Question: What is the main concern?
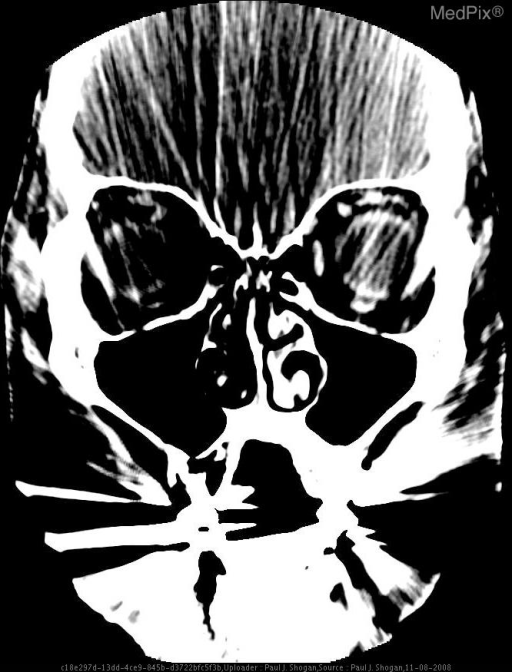
Answer: The findings suggest Contrast enhanced axial and coronal CT images reveal abnormal infiltration and thickening of the right preseptal soft tissues, extending into the right medial canthus. No postseptal extension is noted.  No peripheral enhancing fluid collections are seen.   Additionally, images demonstrate an enhancing lentiform mass along the superoposterior aspect of the right globe.. Contrast enhanced axial and coronal CT images reveal abnormal infiltration and thickening of the right preseptal soft tissues, extending into the right medial canthus. No postseptal extension is noted.  No peripheral enhancing fluid collections are seen.. The patient might have a history of 58 yo woman with orbital cellulitis preceded by open lesion inferior to right eye..